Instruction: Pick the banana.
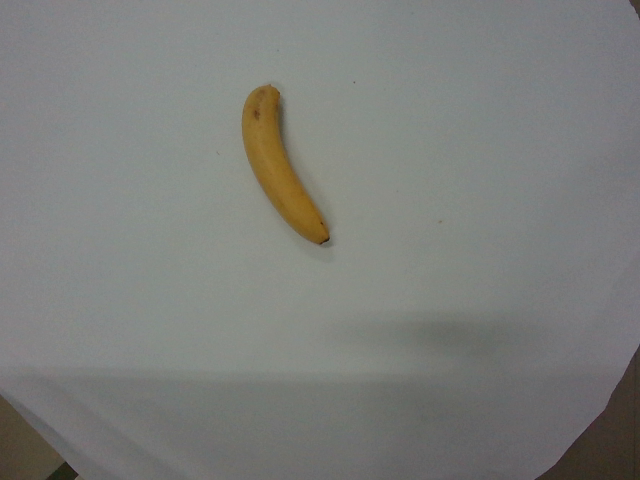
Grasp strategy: vertical